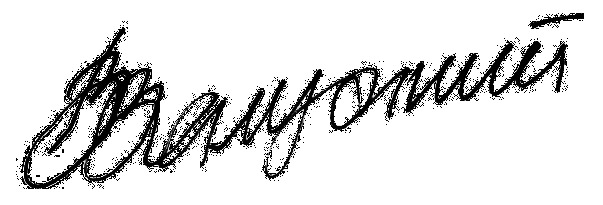
Signature of: valerii zaluzhnyi